Question: What type of tax is indicated in the document, personal property or real estate?
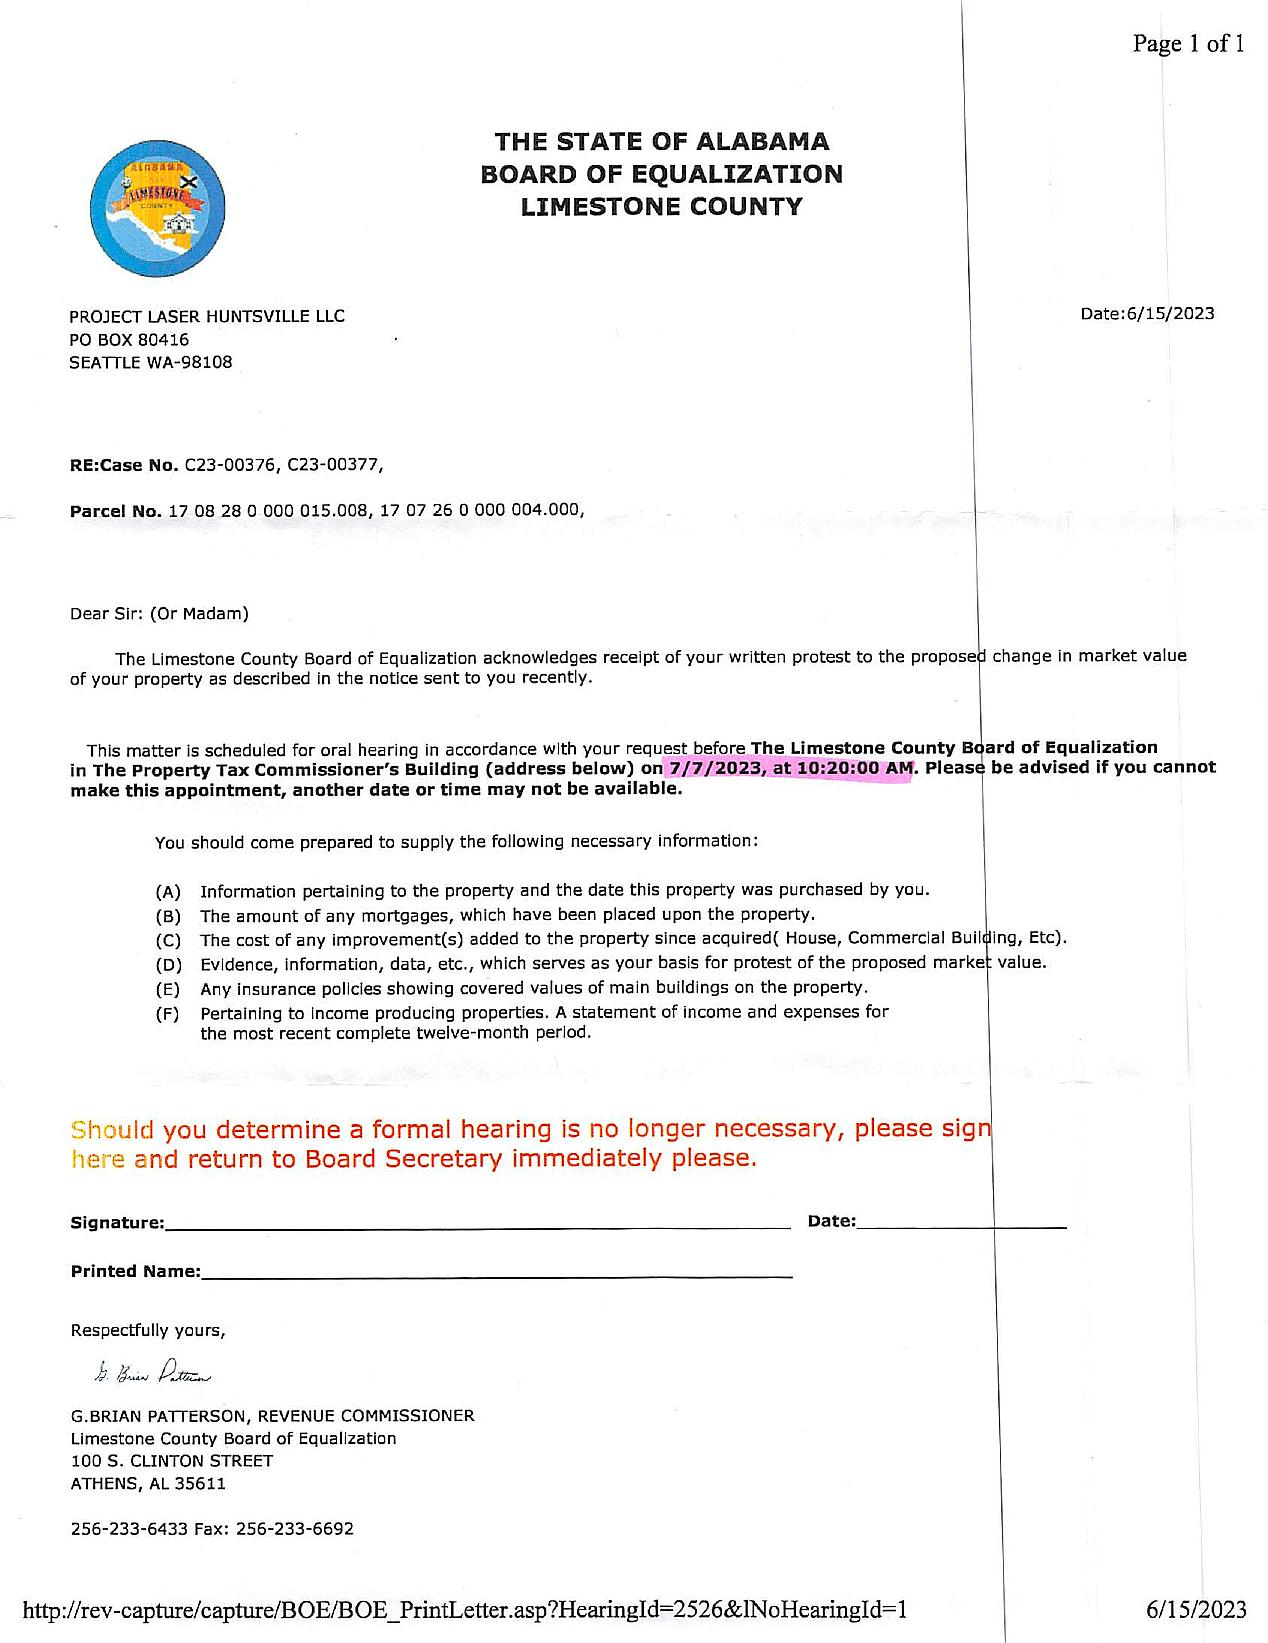
Answer: "Real Estate Tax"